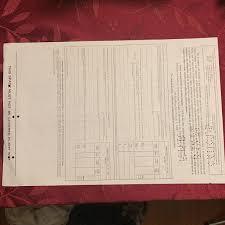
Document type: Invoice